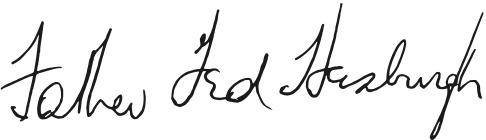
Signature of: theodore hesburgh